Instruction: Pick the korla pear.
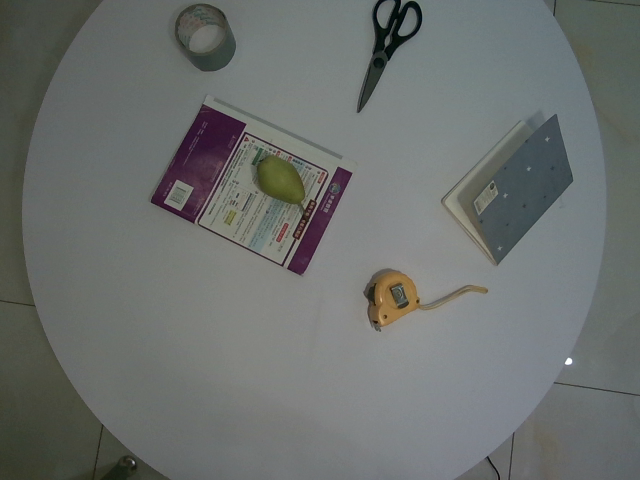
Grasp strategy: vertical